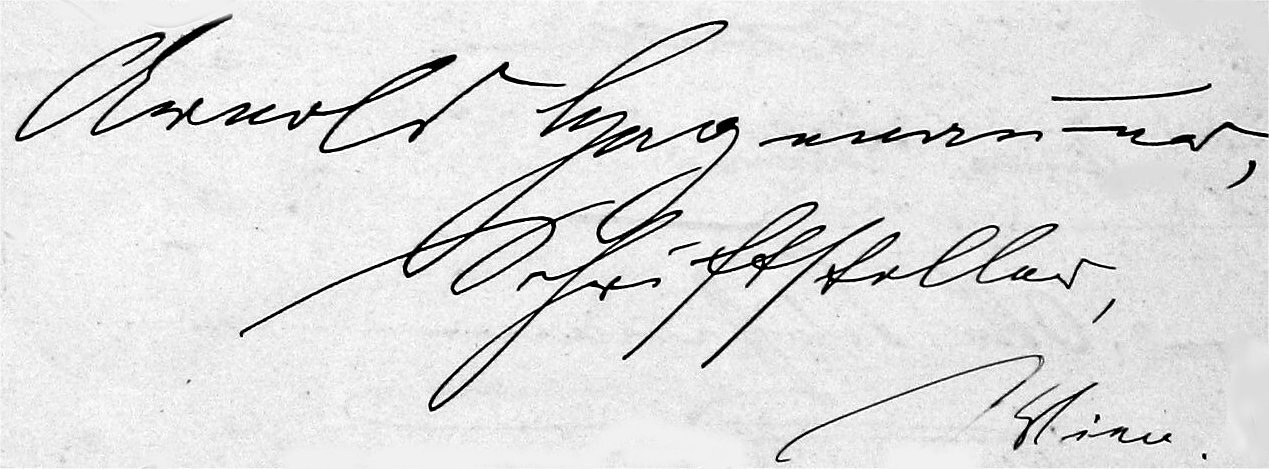
Signature of: arnold hagenauer